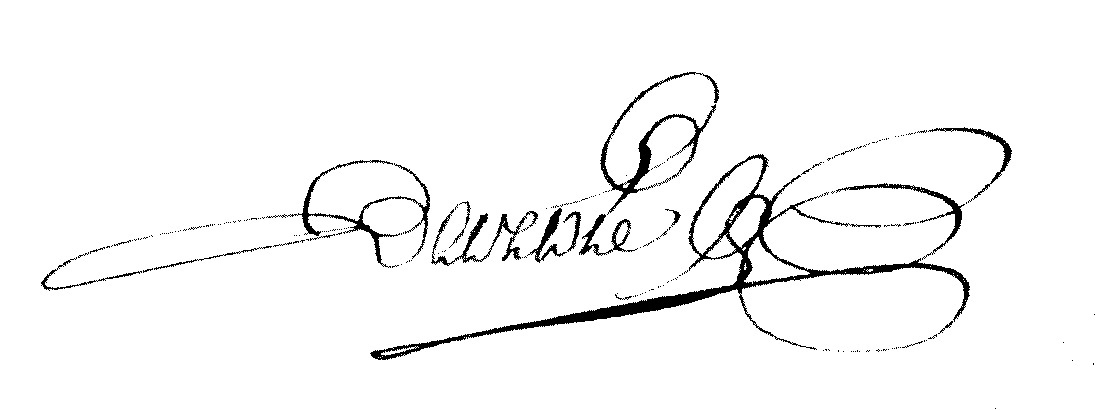
Signature of: pierre françois barbié